Question: In what way does the history help explain the case?
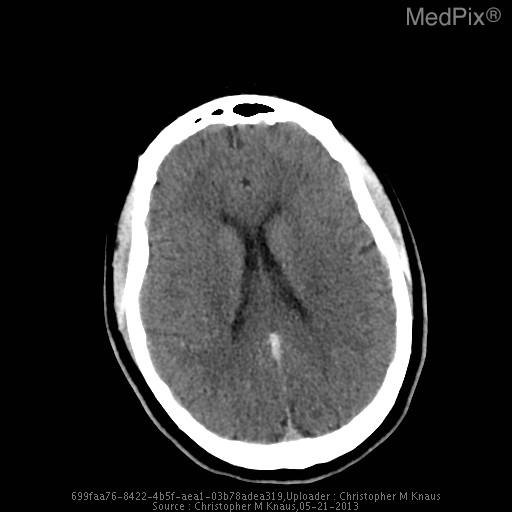
Answer: The patient's history of 17 yo girl presents with left sided facial weakness and numbness and the worst headache of her life that is rated 10/10.  The headache has been progressive for about 24 hours.  She has a history of migraine, but the patient states that her current headache does not feel like her typical migraine headache. is key in understanding the case.